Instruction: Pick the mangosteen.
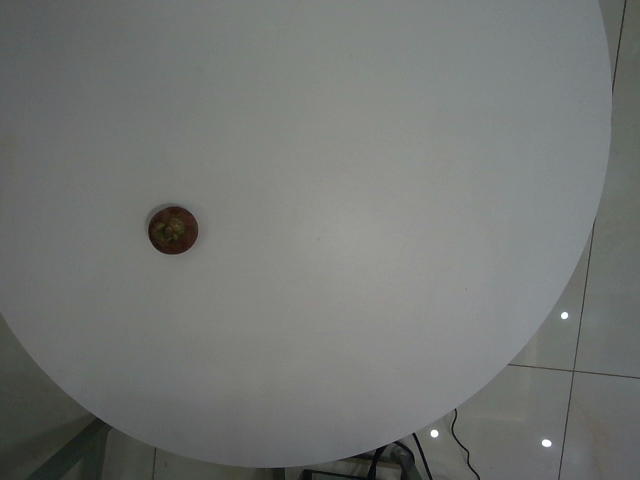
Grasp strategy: vertical